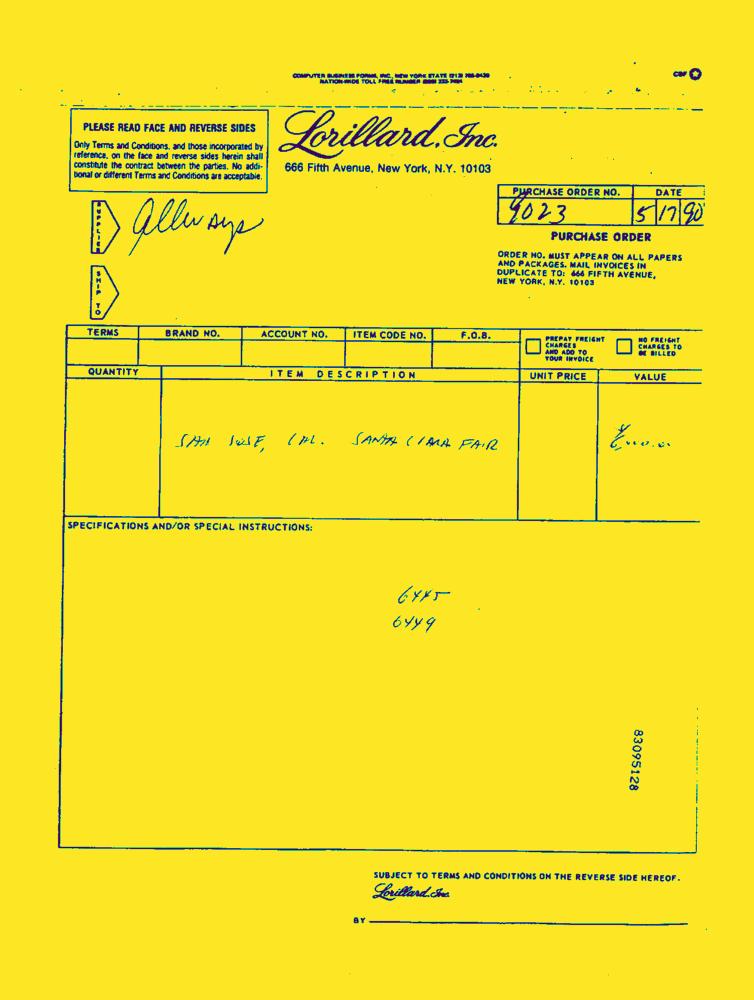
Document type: Invoice-Doc